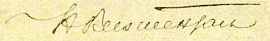
Signature of: yuly blumenthal